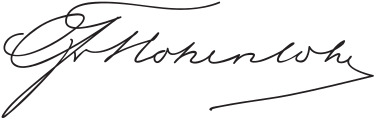
Signature of: chlodwig 3rd prince of hohenlohe schillingsfürst